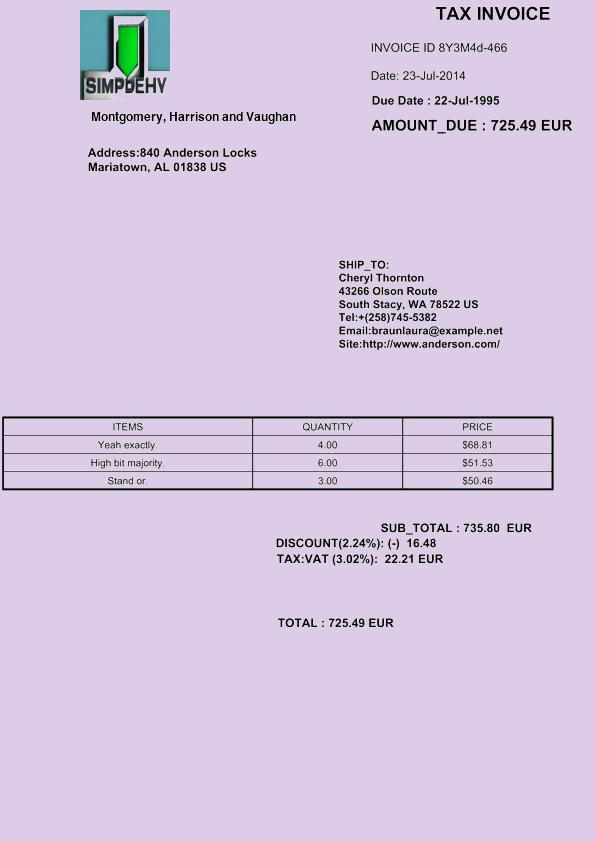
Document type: Invoice